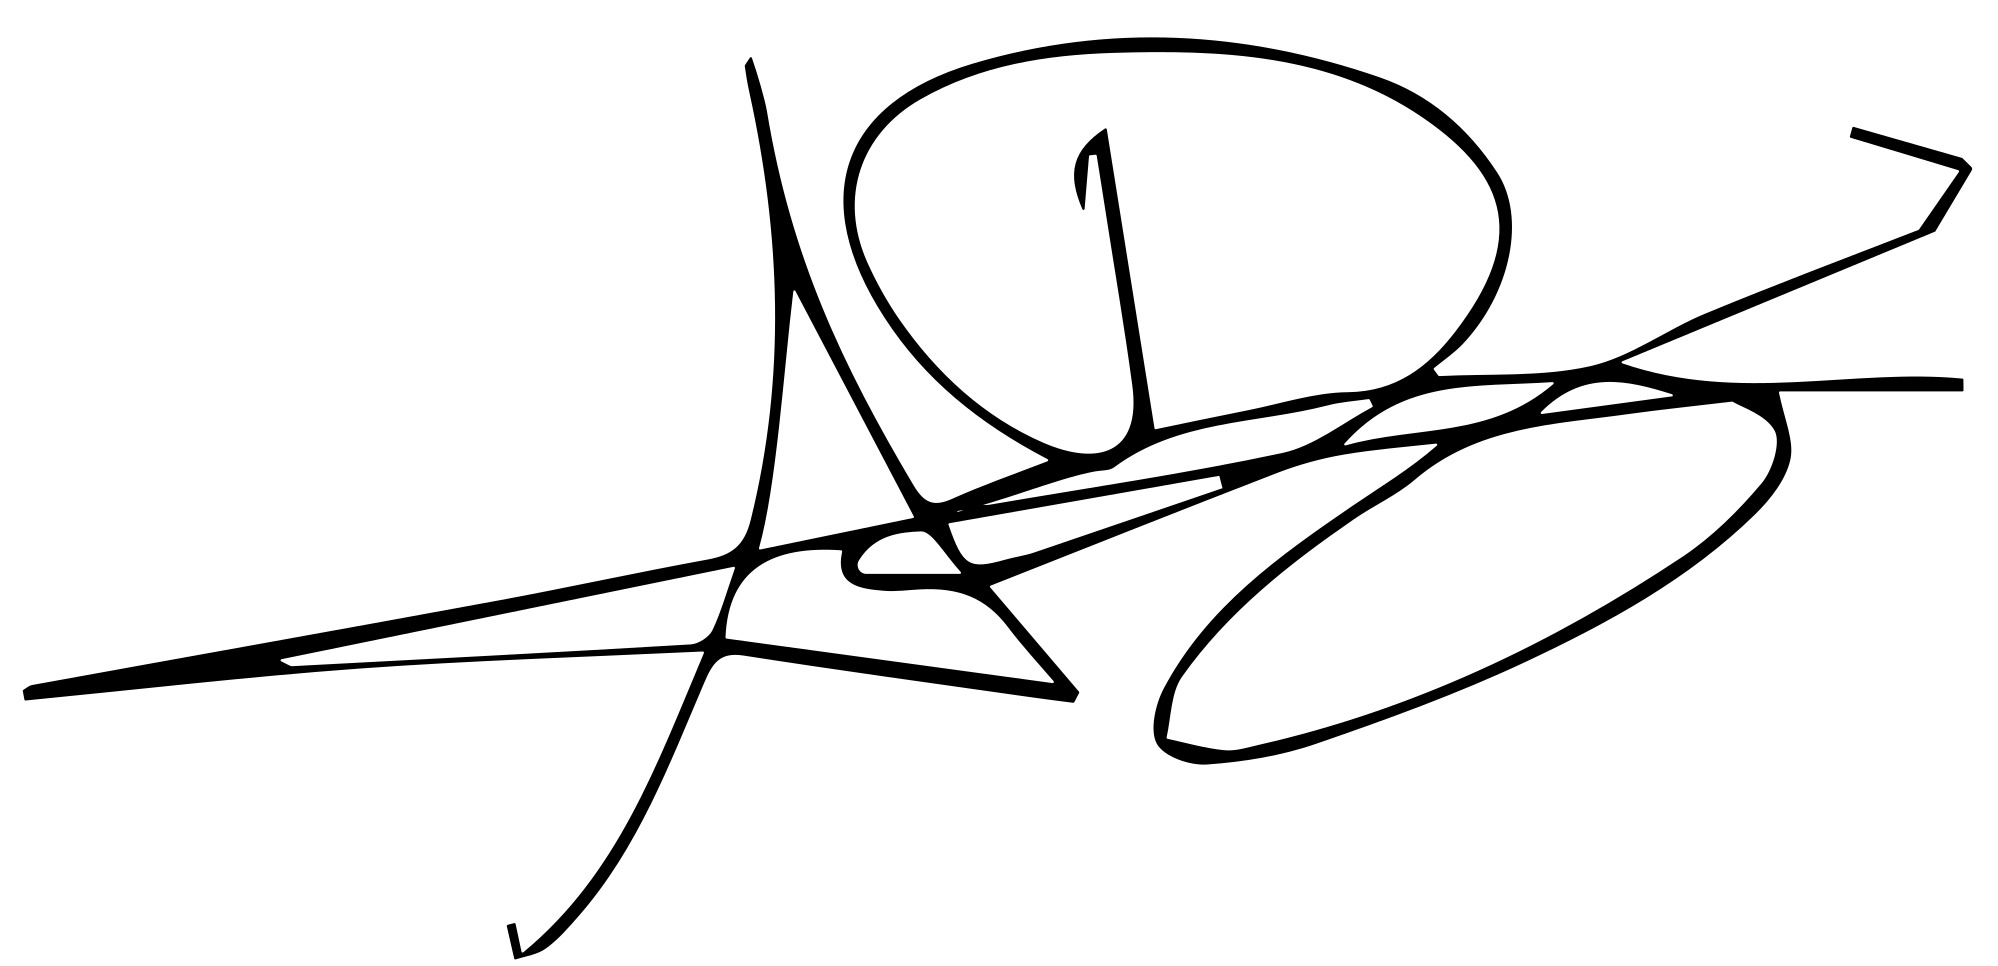
Signature of: abdoulaye diop